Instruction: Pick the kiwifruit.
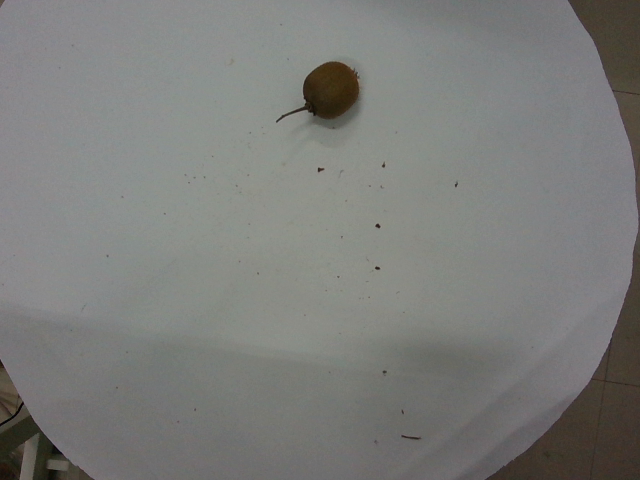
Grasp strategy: vertical